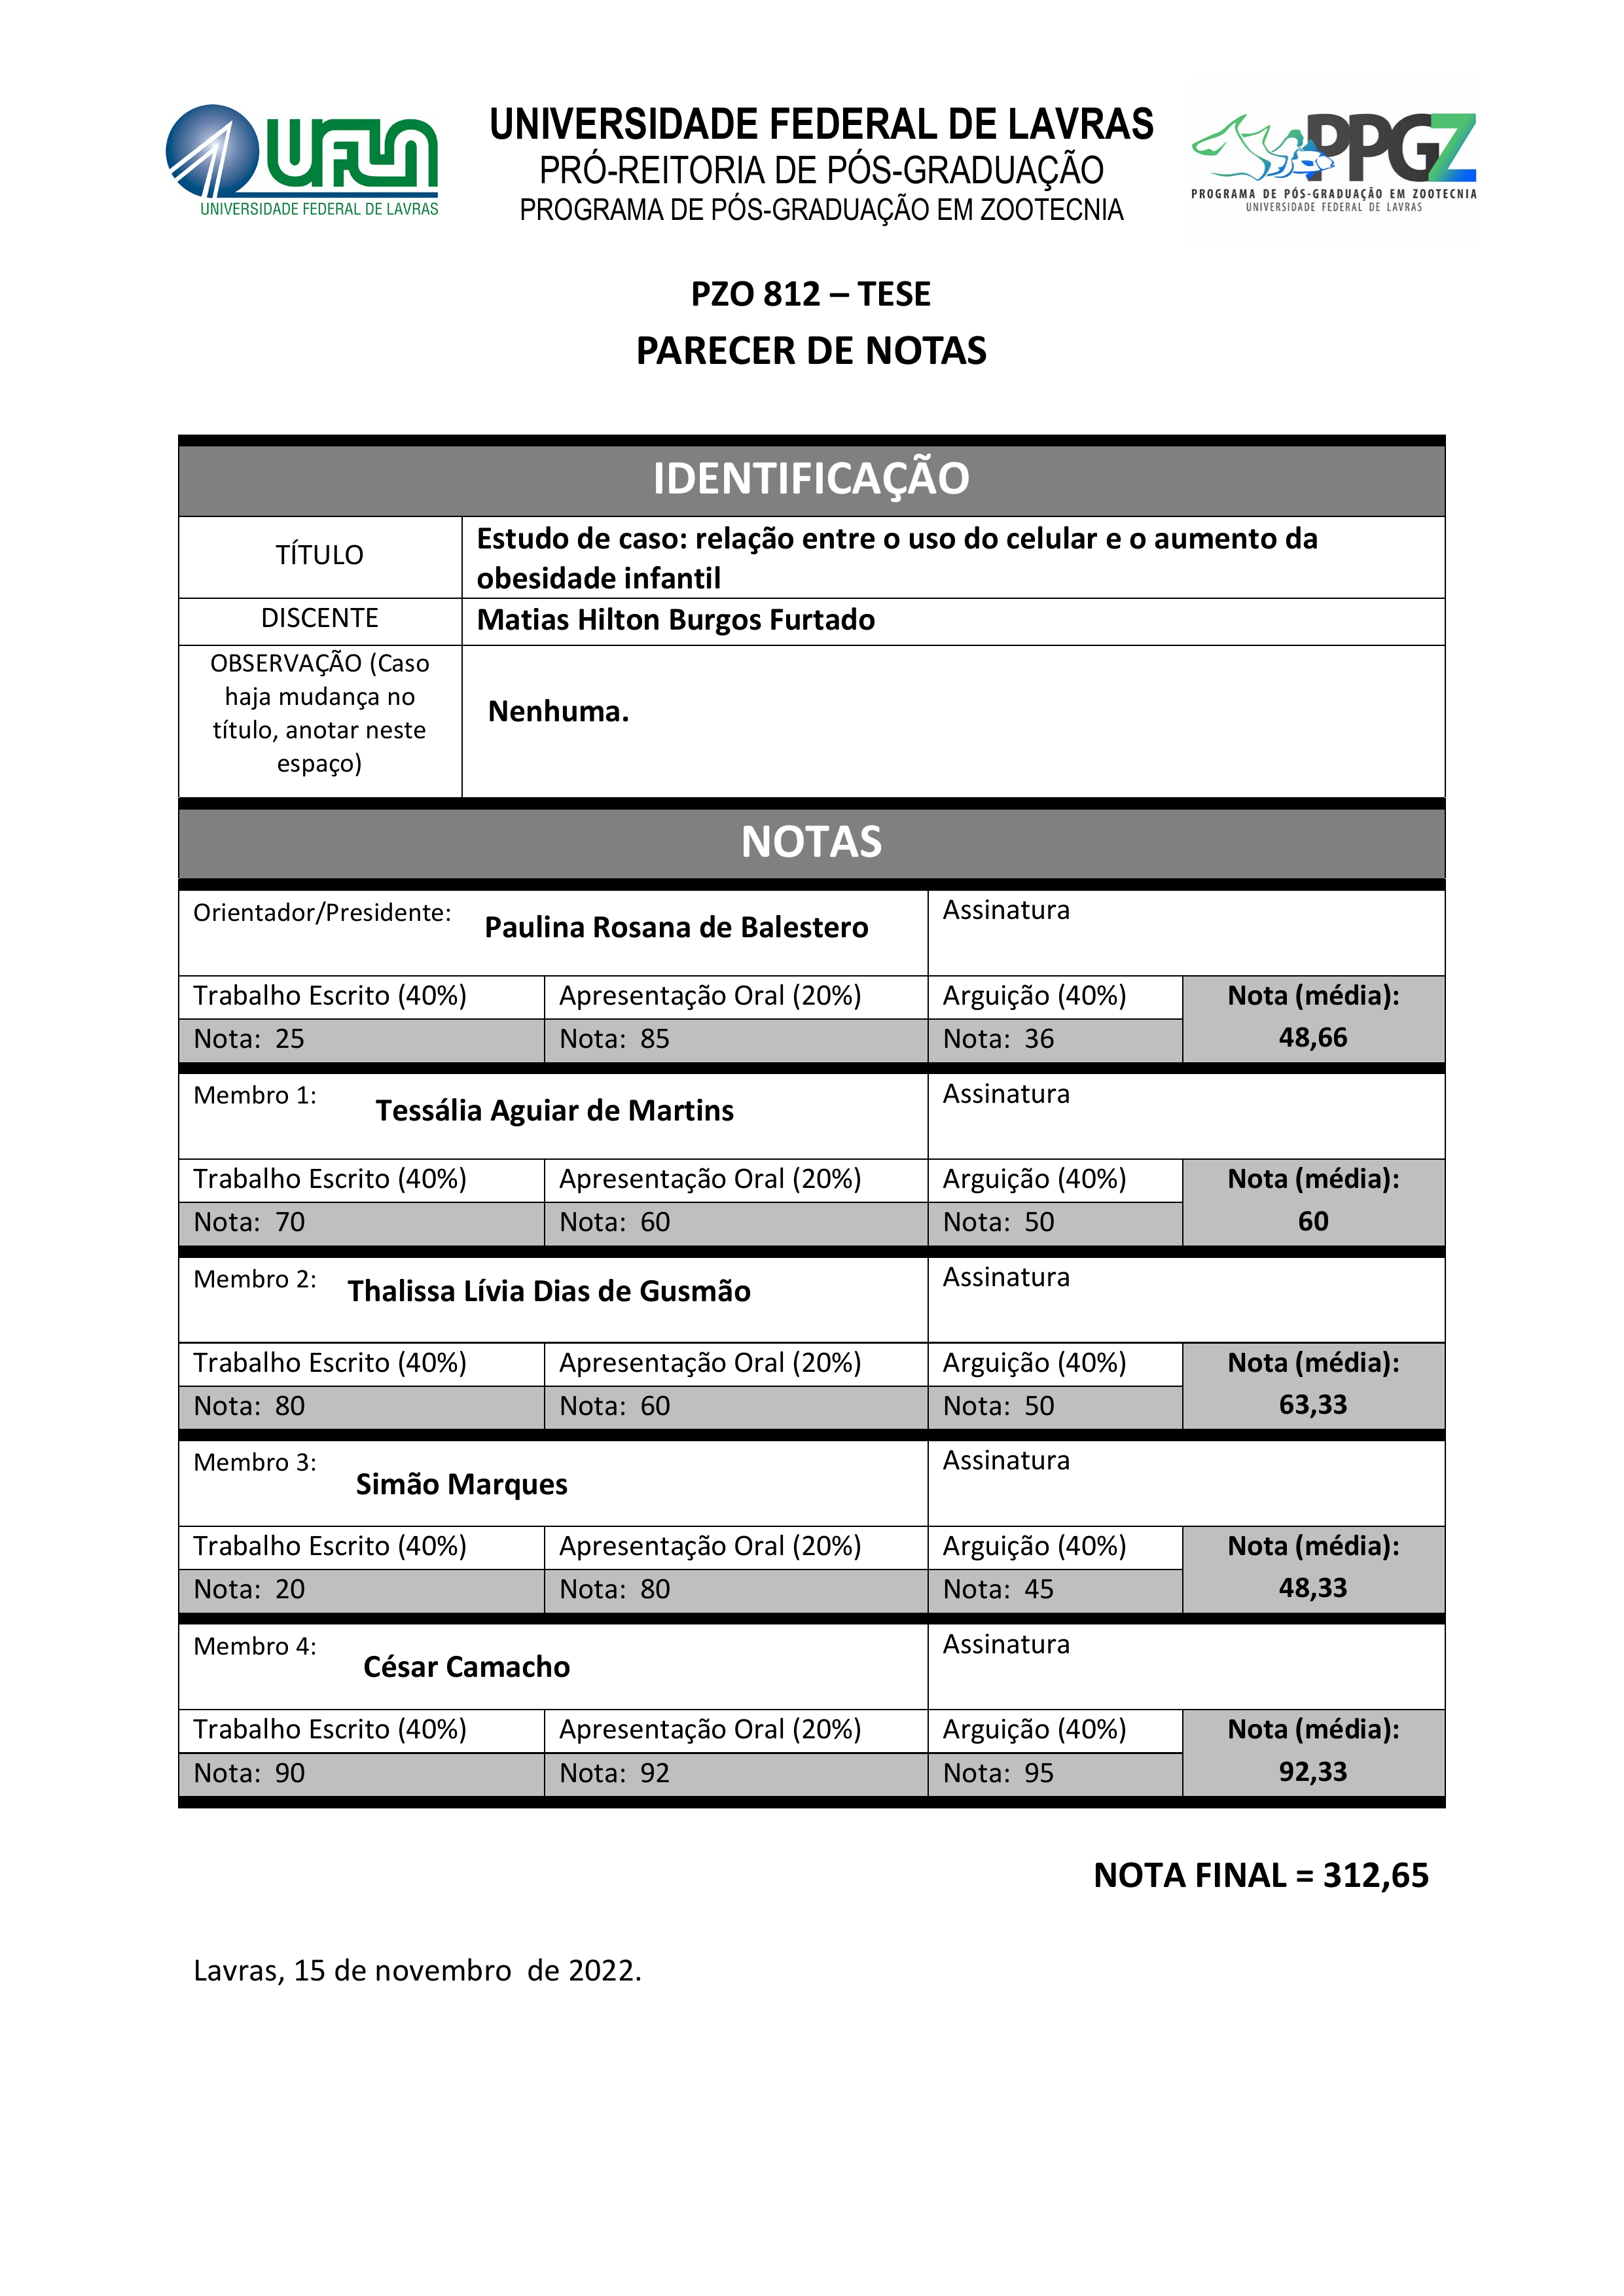
UNIVERSIDADE FEDERAL DE LAVRAS
PPGZ
UFLA
PRÓ-REITORIA DE PÓS-GRADUAÇÃO
PROGRAMA DE PÓS-GRADUAÇÃO EM ZOOTECNIA
PROGRAMA DE PÓS-GRADUAÇÃO EM ZOOTECNIA
UNIVERSIDADE FEDERAL DE LAVRAS
UNIVERSIDADE FEDERAL DE LAVRAS
PZO 812 — TESE
PARECER DE NOTAS
IDENTIFICAÇÃO
TÍTULO
Estudo de caso: relação entre o uso do celular e o aumento da obesidade infantil
DISCENTE
Matias Hilton Burgos Furtado
OBSERVAÇÃO (Caso haja mudança no título, anotar neste espaço)
Nenhuma.
NOTAS
Assinatura
Orientador/Presidente:
Paulina Rosana de Balestero
Trabalho Escrito (40%)
Nota:
25
Apresentação Oral (20%)
Nota:
85
Arguição (40%)
Nota:
36
Nota (média):
48,66
Assinatura
Membro 1:
Tessália Aguiar de Martins
Trabalho Escrito (40%)
Nota:
70
Apresentação Oral (20%)
Nota:
60
Arguição (40%)
Nota:
50
Nota (média):
60
Assinatura
Membro 2:
Thalissa Lívia Dias de Gusmao
Trabalho Escrito (40%)
Nota:
80
Apresentação Oral (20%)
Nota:
60
Arguição (40%)
Nota:
50
Nota (média):
63,33
Assinatura
Membro 3:
Simão Marques
Trabalho Escrito (40%)
Nota:
20
Apresentação Oral (20%)
Nota:
80
Arguição (40%)
Nota:
45
Nota (média):
48,33
Assinatura
Membro 4:
César Camacho
Trabalho Escrito (40%)
Nota:
90
Apresentação Oral (20%)
Nota:
92
Arguição (40%)
Nota:
95
Nota (média):
92,33
NOTA FINAL =
312,65
Lavras, 15 de novembro de 2022.